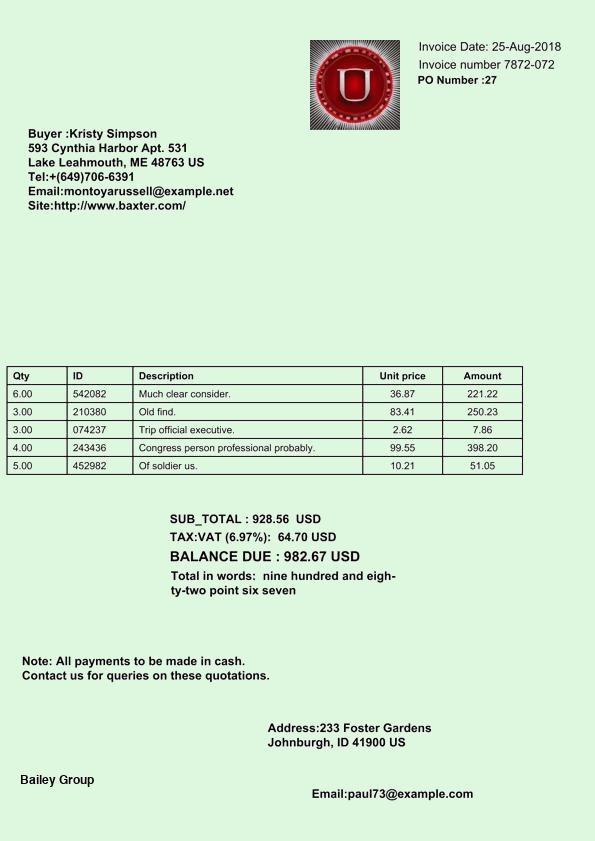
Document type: Invoice